Patient: Male, age 58
Case 1: a 58 year- old male with 80 pack-years of cigarettes was hospitalized in our department for the exploration of hemoptysis with cough and sputum, initially diagnosed as pneumonia. There is no history of tuberculosis. Chest auscultation revealed ronchi in left basal region. Complete blood count and blood biochemistry were within normal limits. Sputum was negative for acid fast bacilli or other pathogenic germs. His chest X-ray showed a persistent left basal consolidation (Figure 1). Thoracic CT scan revealed a left-sided bronchialcentric mass in the left main bronchus associated with multiple left hilar lymph nodes and carcinomatous lymphangitis in the left inferior lobe (Figure 2). Cerebral and abdomino-pelvic CT scan did not reveal metastatic lesions. Bronchial fibroscopy showed an endobronchial polypoidal growth in the left main bronchus that entirely occlude the lumen. The histopathological examination of bronchial biopsy showed evidence of adenoid cystic carcinoma (Figure 3). The patient underwent a left pneumonectomy with node dissection. The surgical margins were negative with no node dissemination. A Chest CT performed seven months following surgery didn't show tumor recurrence. The patient is regularly seen at our consultation. He reports an improvement of his symptoms after the surgery.
Keywords: adenoid cystic carcinoma, bronchogenic carcinoma, lung cancer, salivary gland cancer
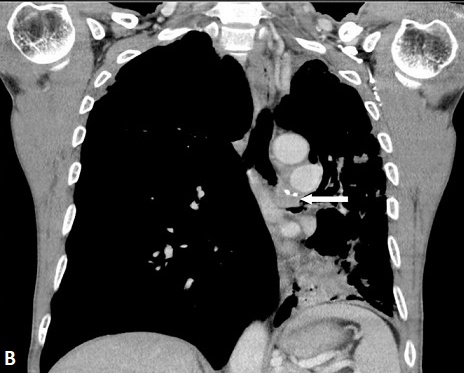
Image caption: coronal CT scan image. Left-sided bronchial-centric mass in the left main bronchus (white arrow) associated with multiple left hilar lymph nodes and carcinomatous lymphangitis in the left inferior lobe.